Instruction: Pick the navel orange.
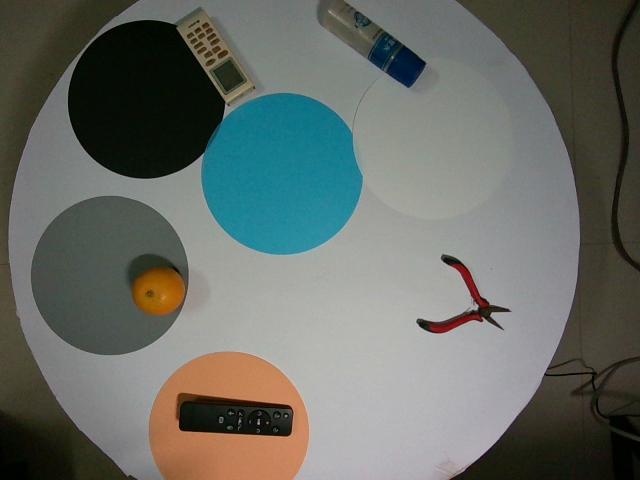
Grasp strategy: vertical